Question: What was observed in the imaging?
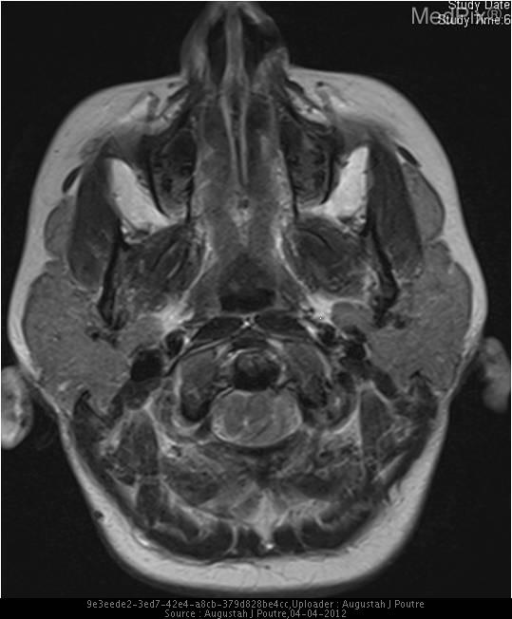
Answer: The imaging shows Low lying cerebellar tonsils with cervical cord syringohydromyelia. Axial T2 MR image at the C1 level demonstrates left cerebellar tonsillar herniation through the foramen magnum with associated cord displacement..